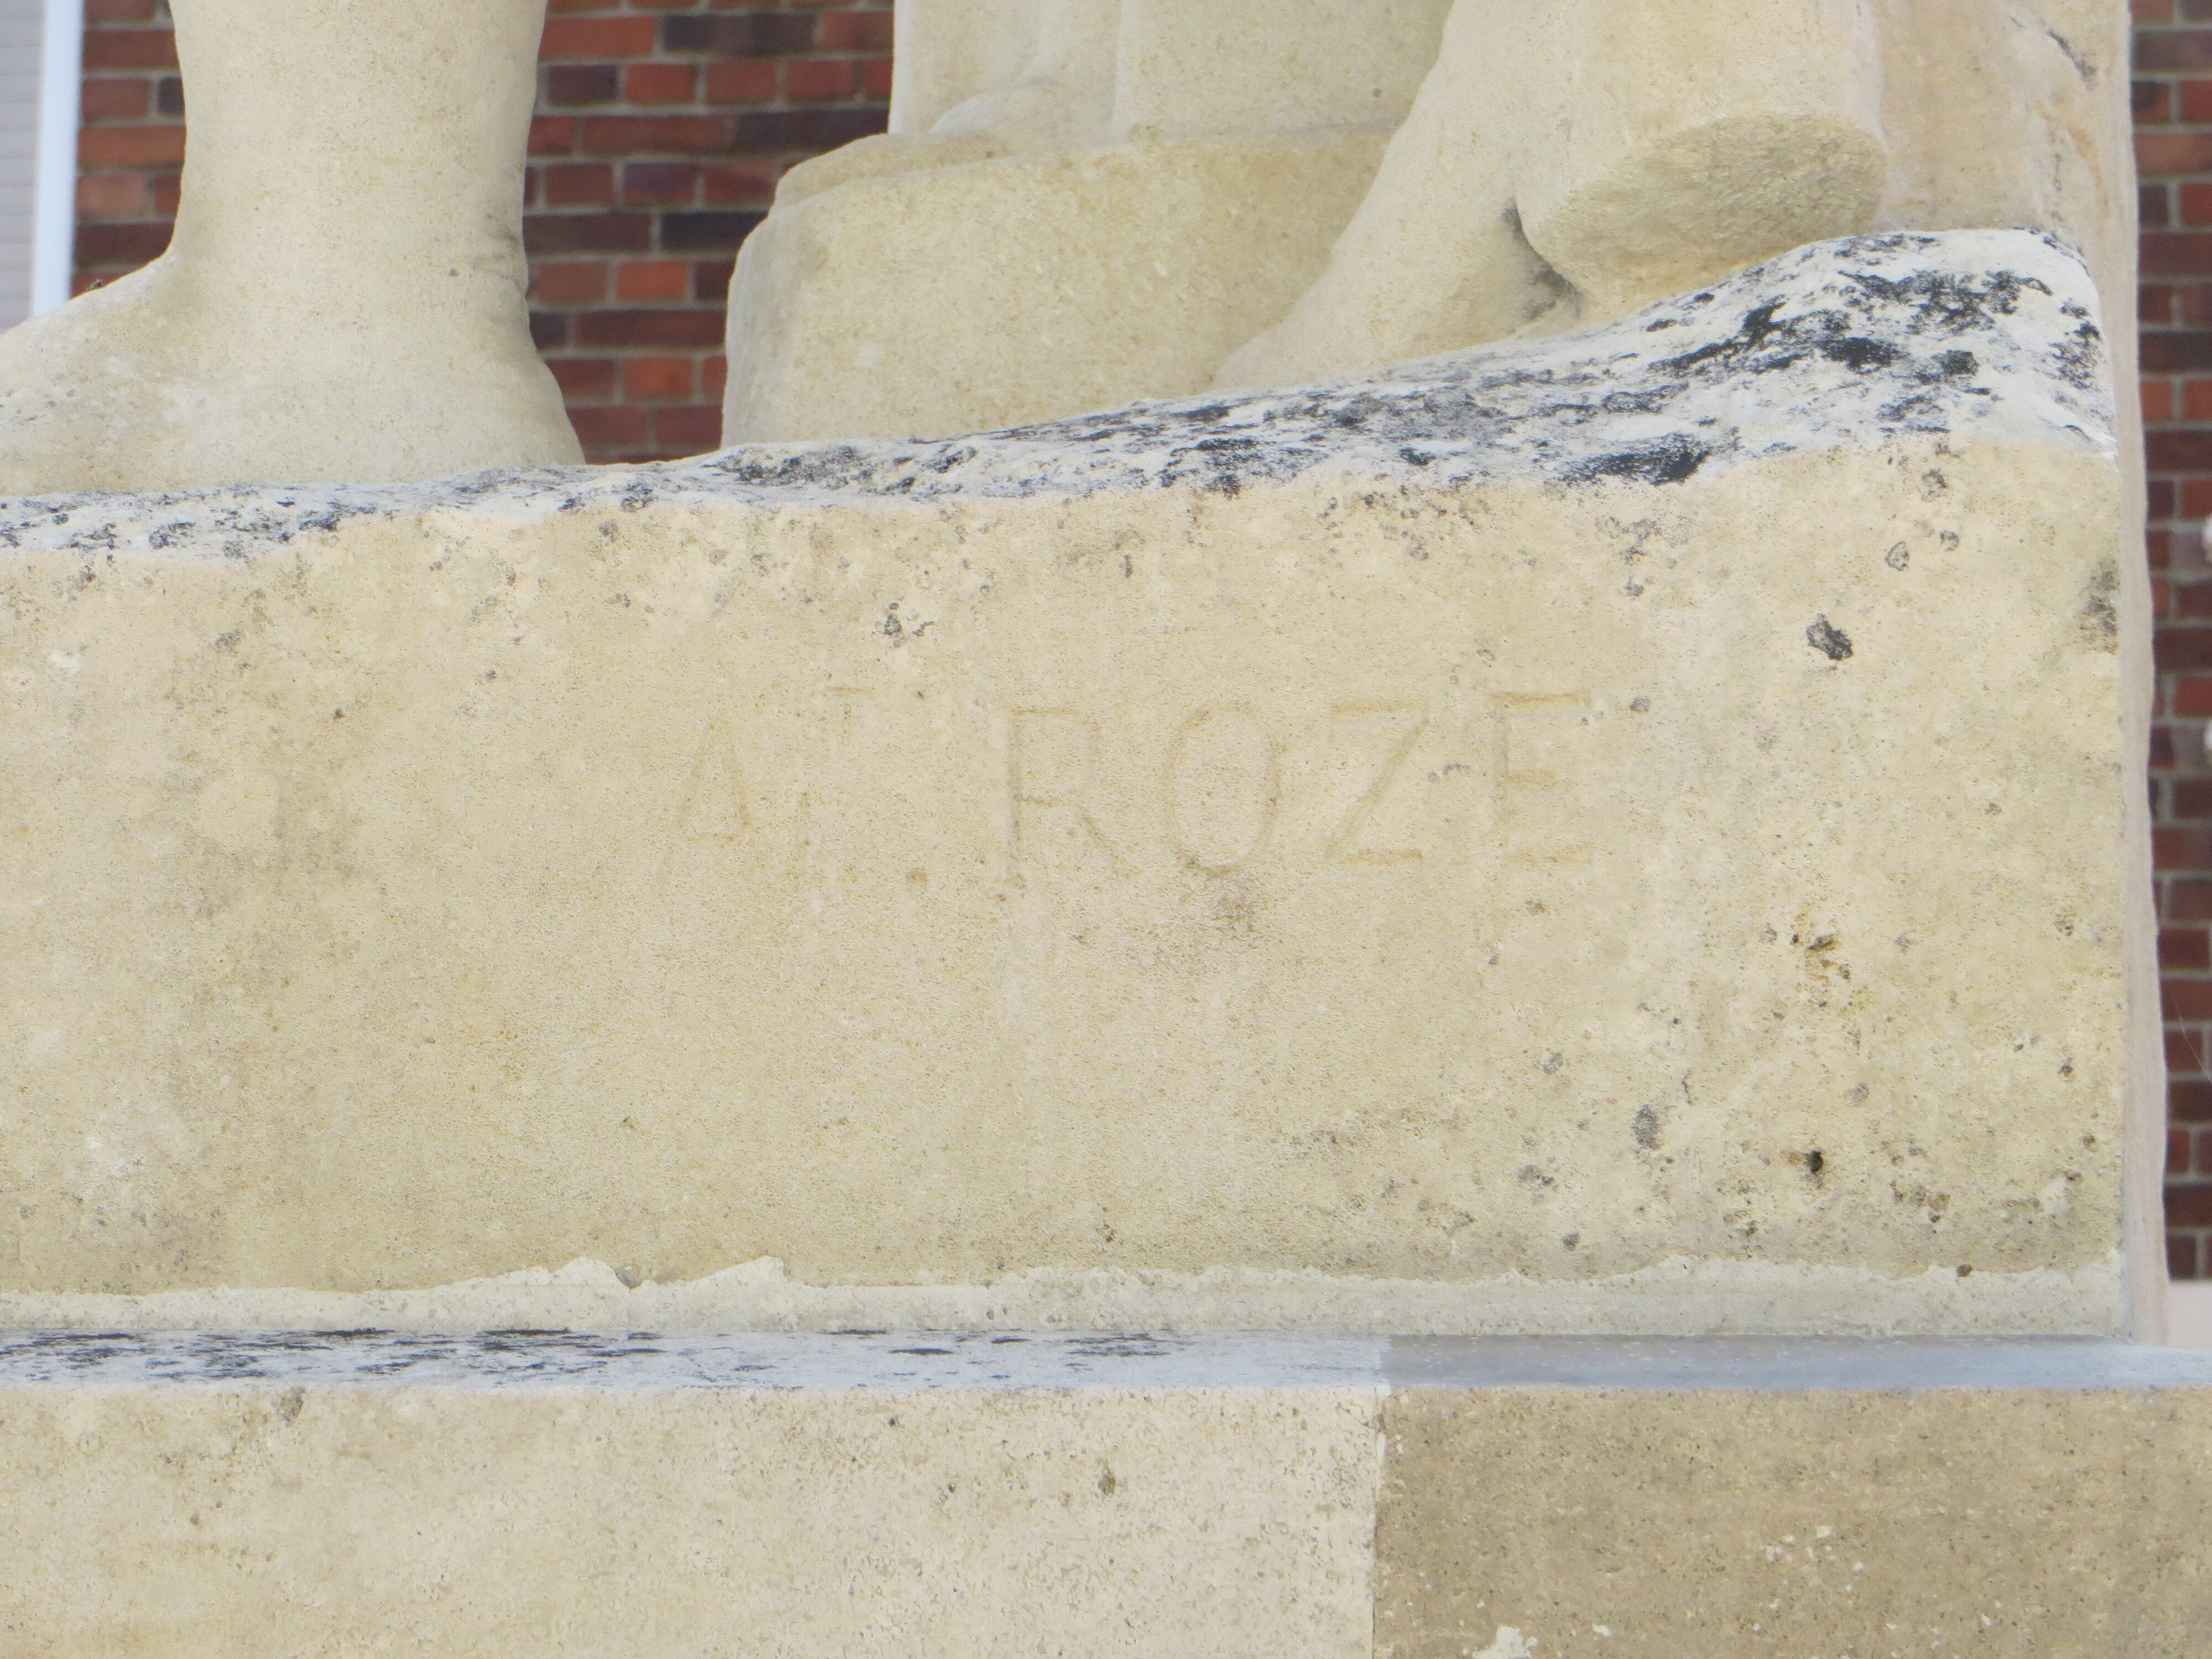
Signature of: albert roze